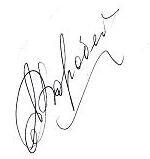
Signature of: elena vorobey